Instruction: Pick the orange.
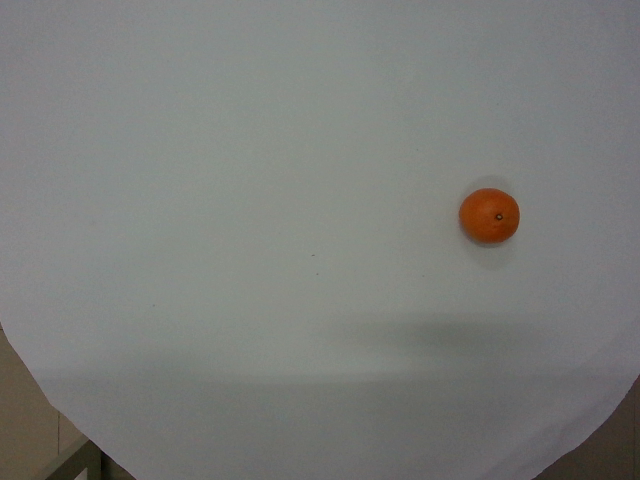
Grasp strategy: vertical